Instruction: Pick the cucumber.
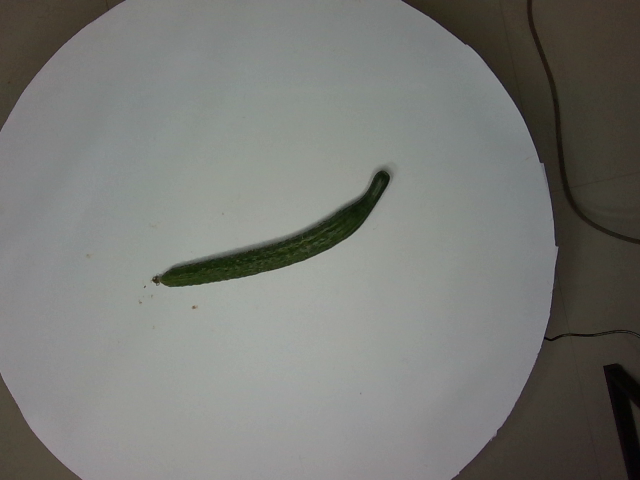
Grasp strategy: vertical